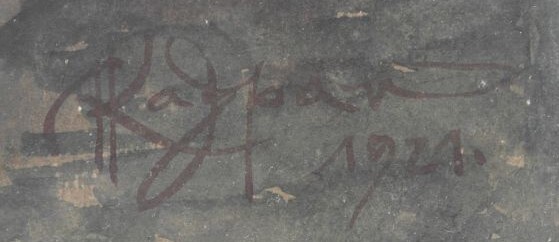
Signature of: adolf kašpar